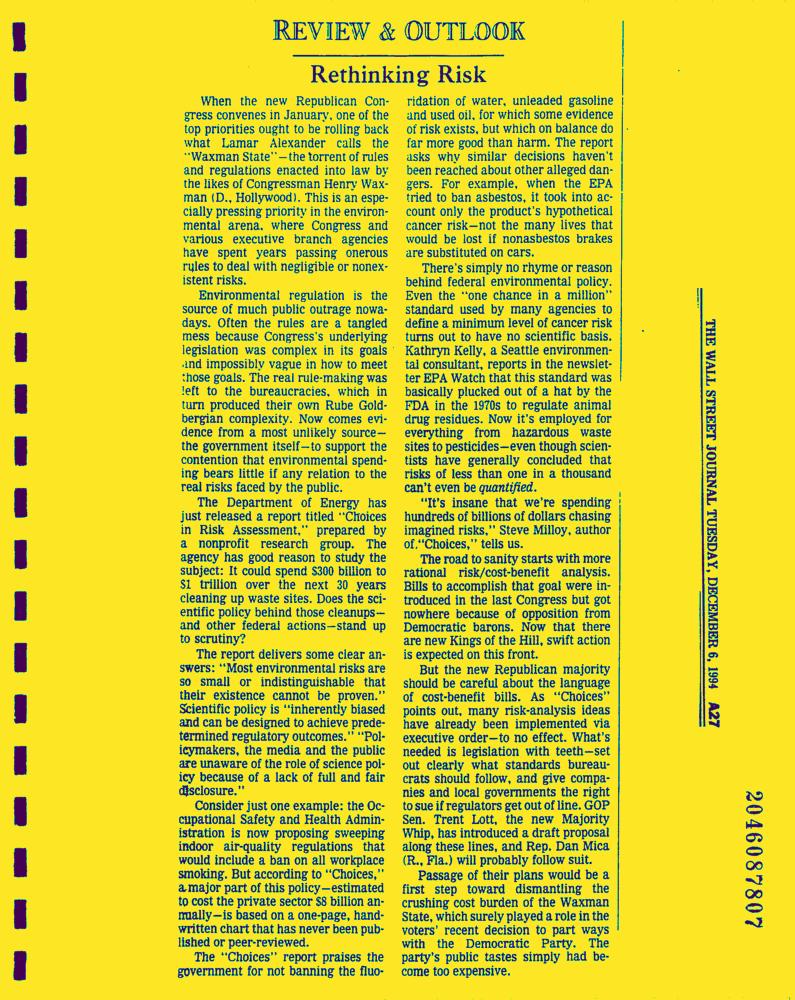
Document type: News-Article